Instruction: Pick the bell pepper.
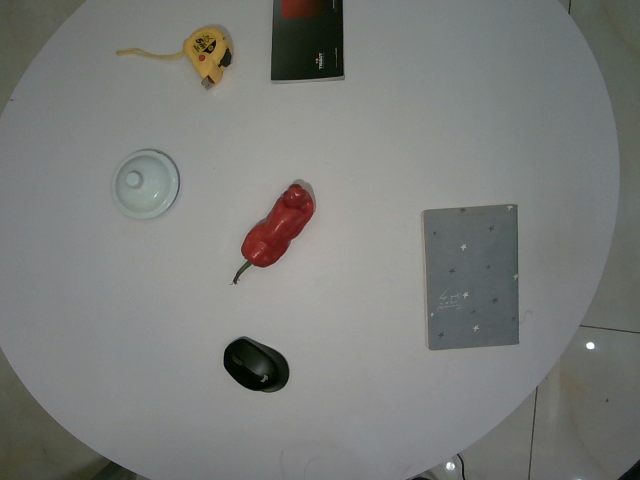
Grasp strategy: vertical